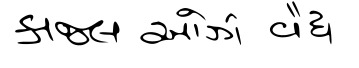
Signature of: kaajal oza vaidya